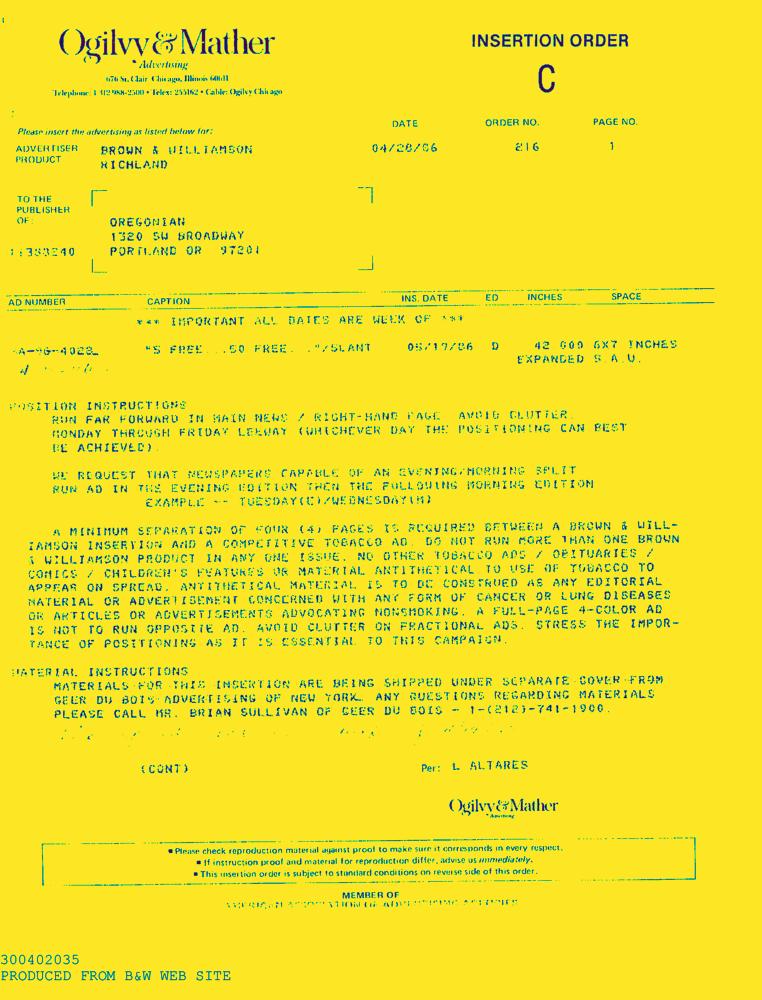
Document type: AD